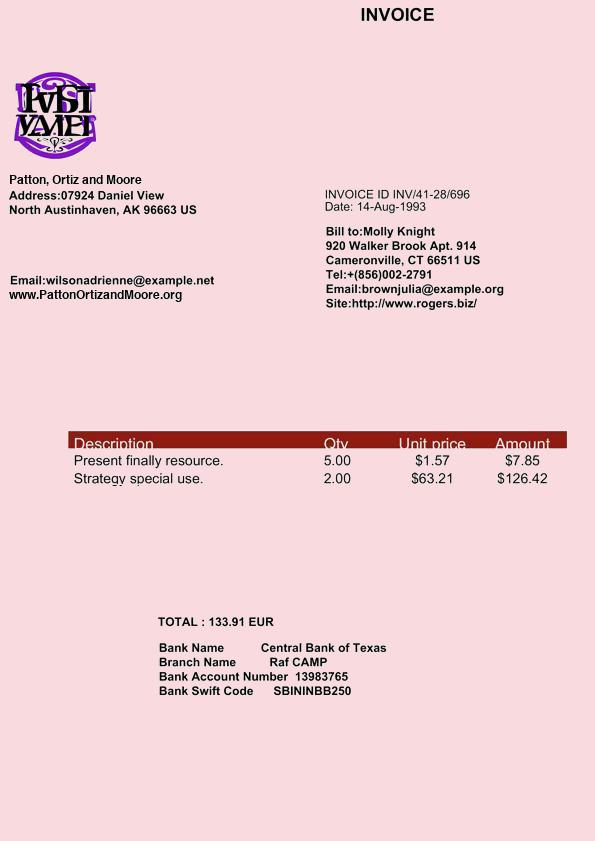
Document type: Invoice